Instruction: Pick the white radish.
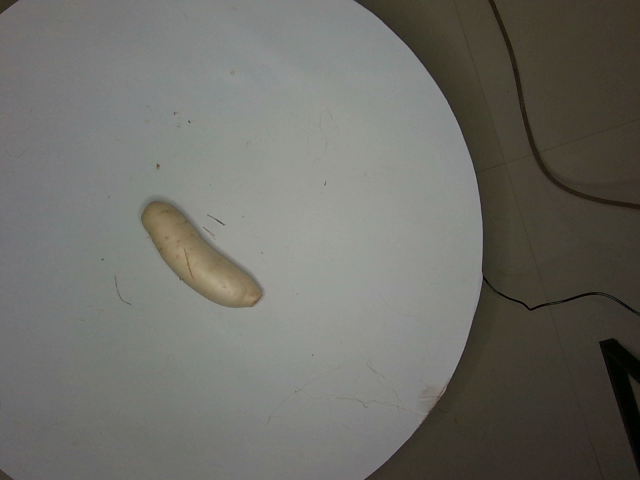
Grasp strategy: vertical